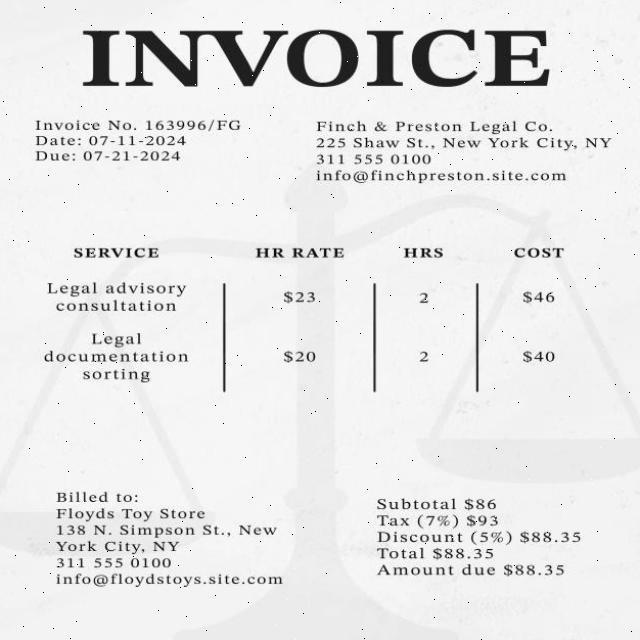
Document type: Invoice